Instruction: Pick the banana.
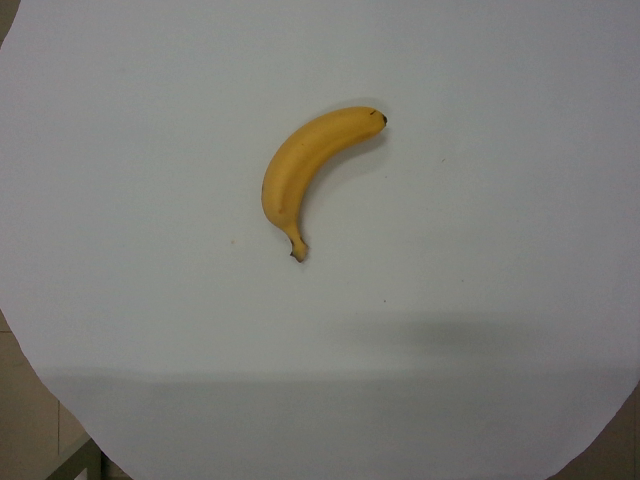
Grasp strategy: vertical